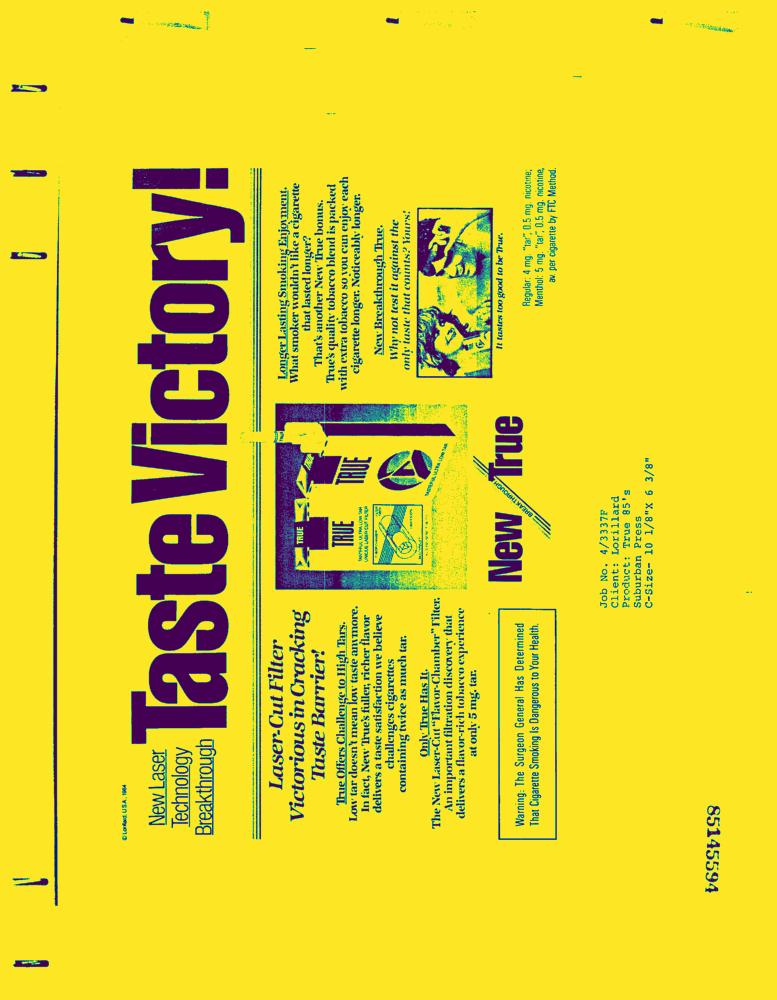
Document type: AD